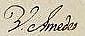
Signature of: vittorio amadeo iii of sardinia